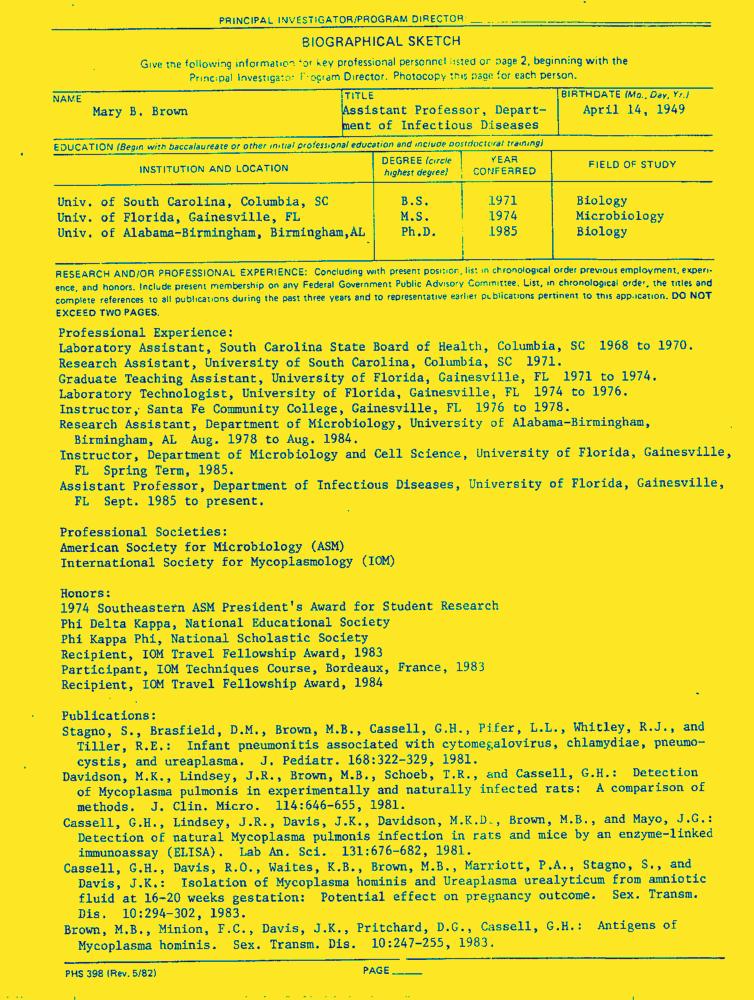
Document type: Resume-Doc